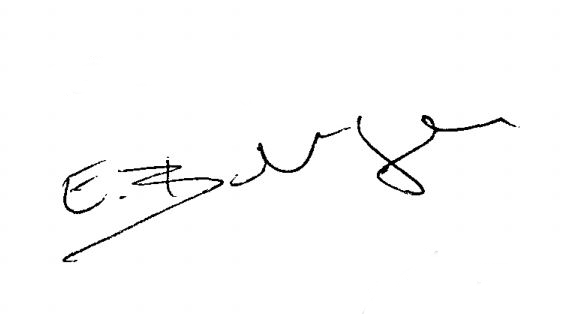
Signature of: eugène berger